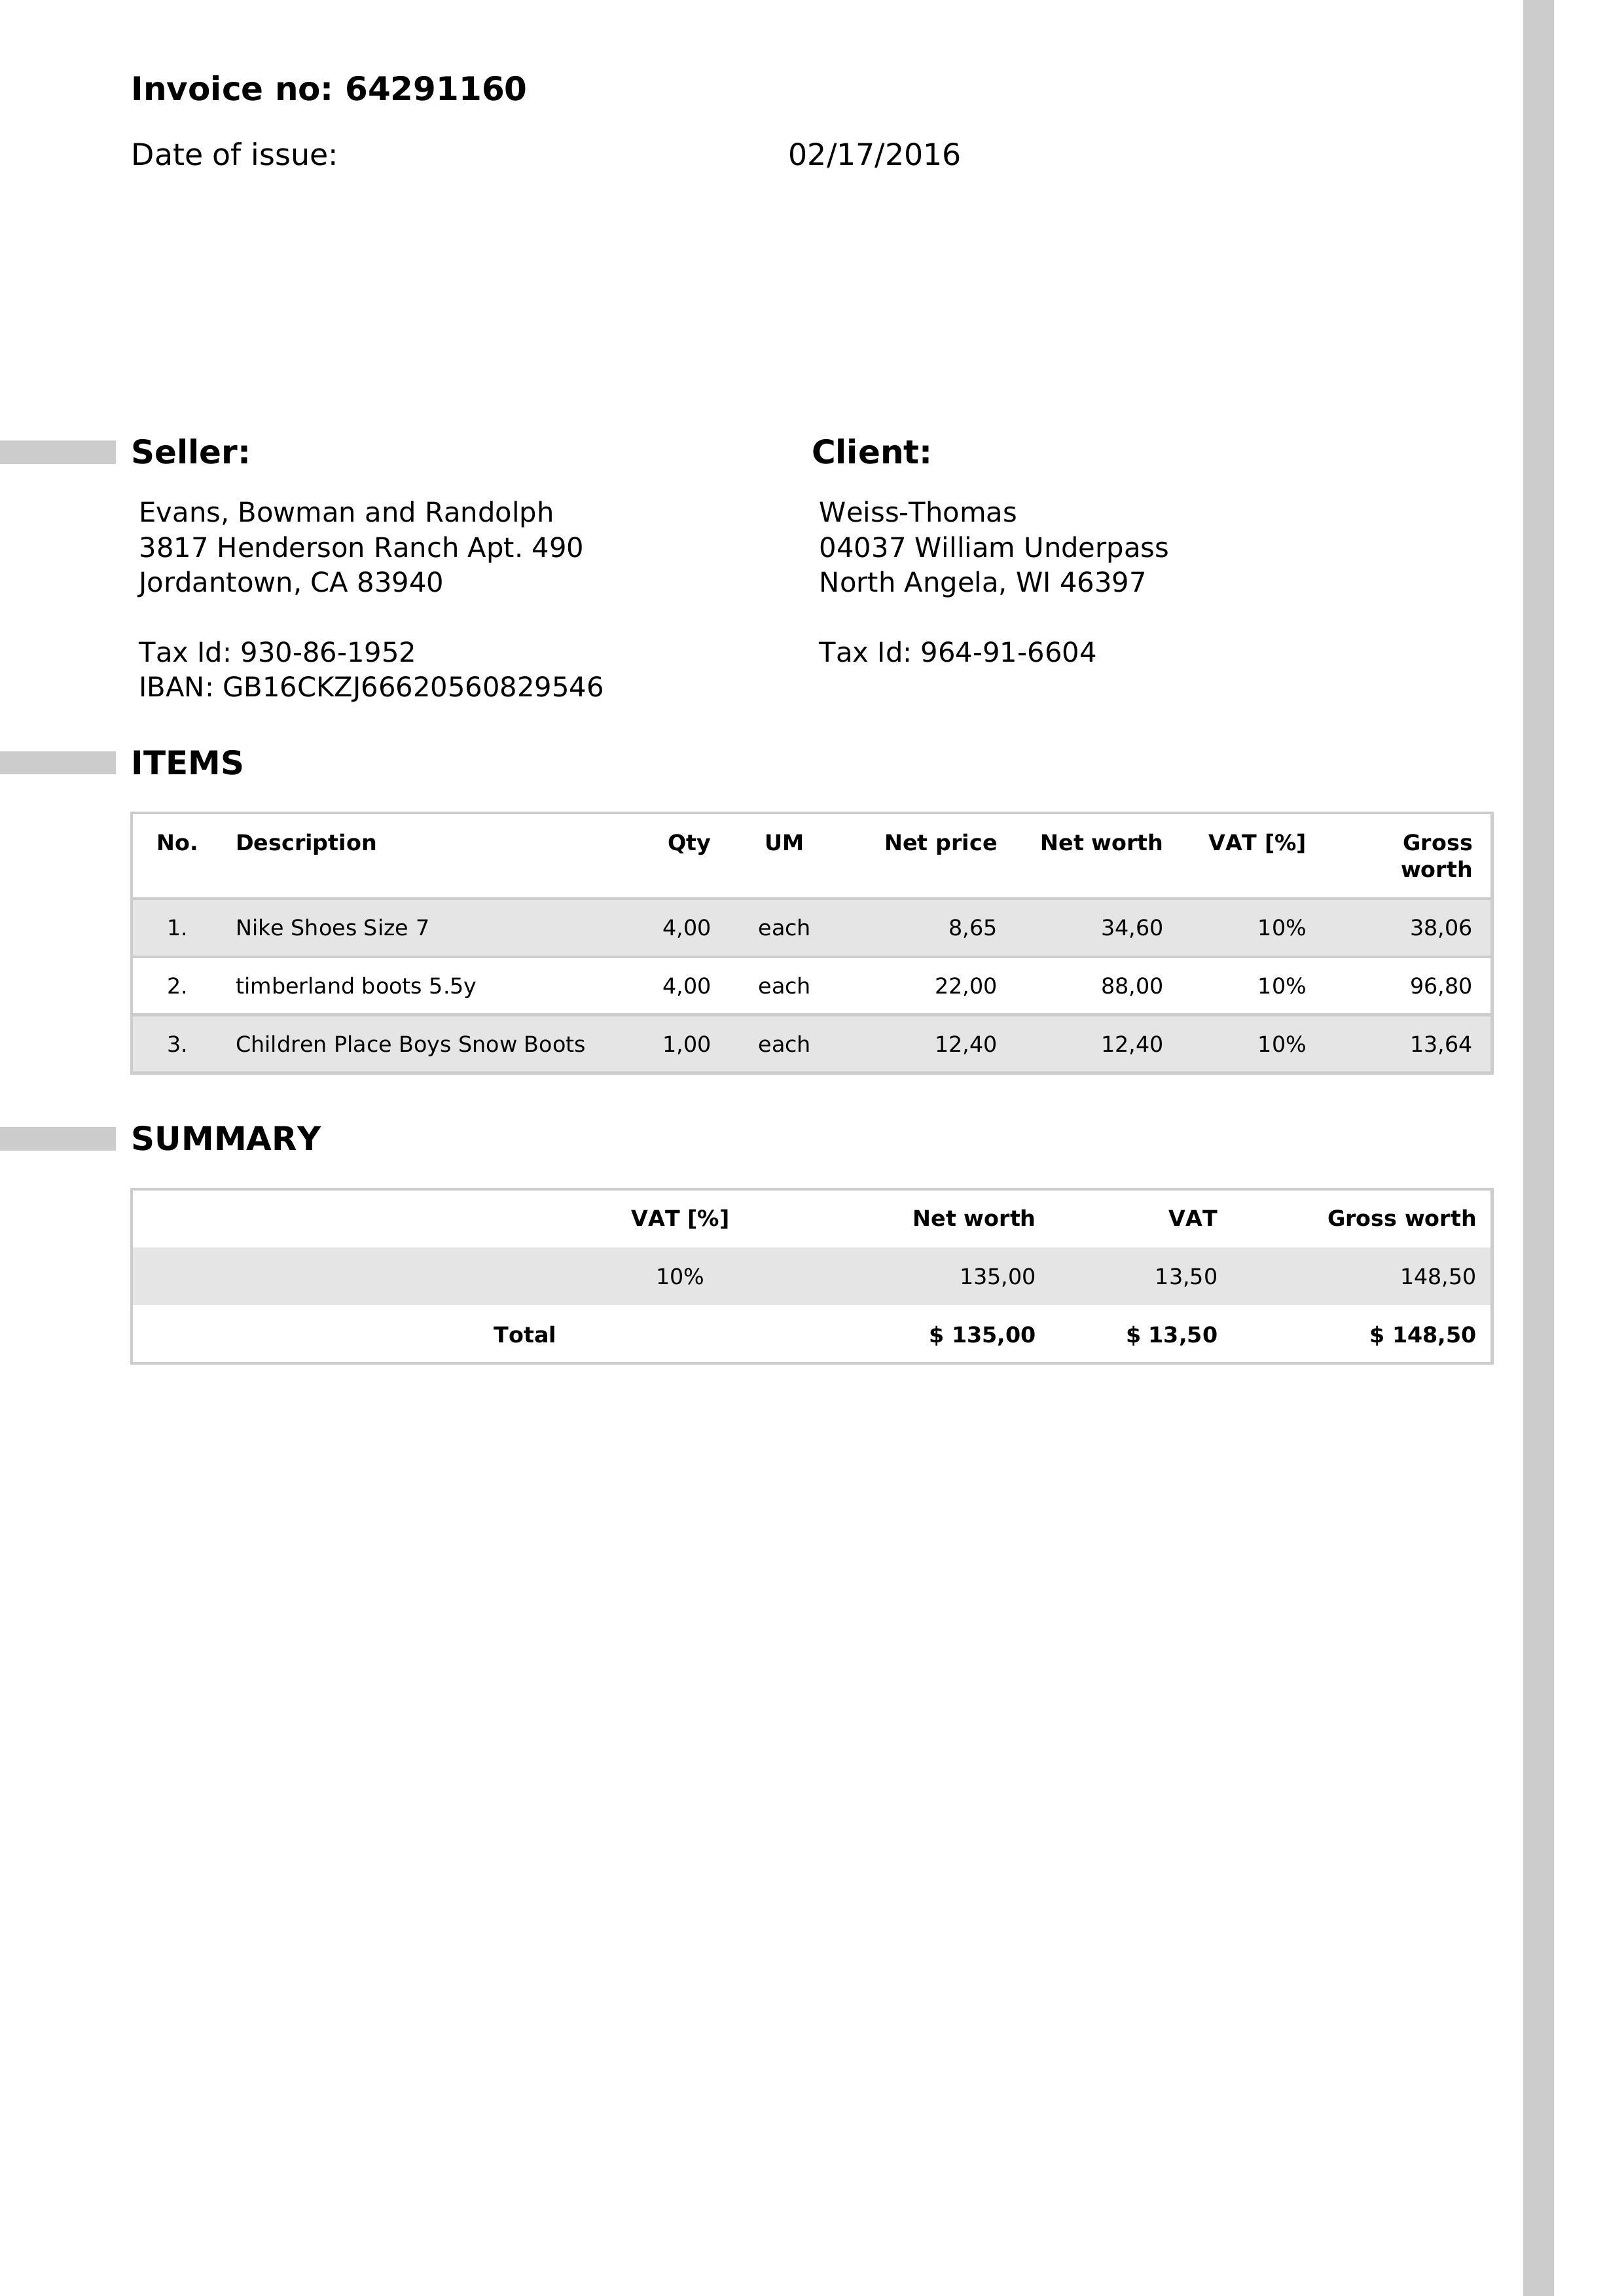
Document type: Invoice